Question: What is the main concern?
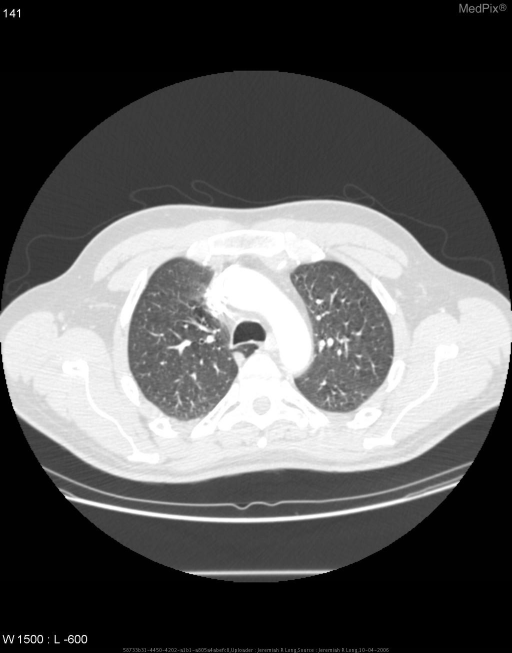
Answer: The findings suggest Contrast enhanced axial images (in lung windows) of the upper lungs demonstrates a pleural invagination from the right apex investing the azygous vein.. Contrast enhanced axial images (in lung windows) of the upper lungs demonstrates a pleural invagination from the right apex investing the azygous vein.. The patient might have a history of 45 year old male with recent diagnosis of gastric carcinoma undergoing staging CT..